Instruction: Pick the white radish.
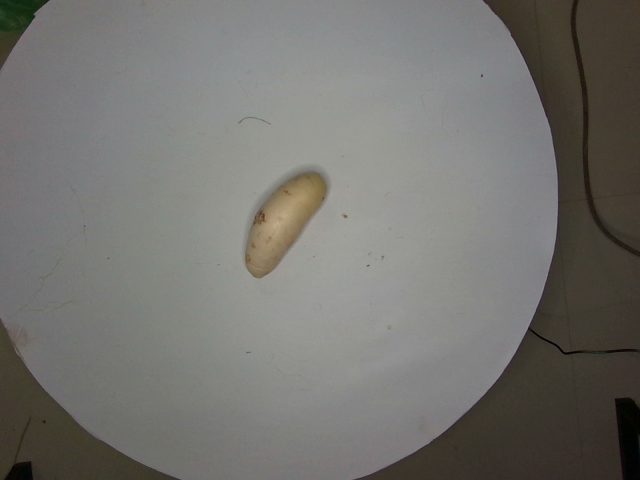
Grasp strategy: vertical